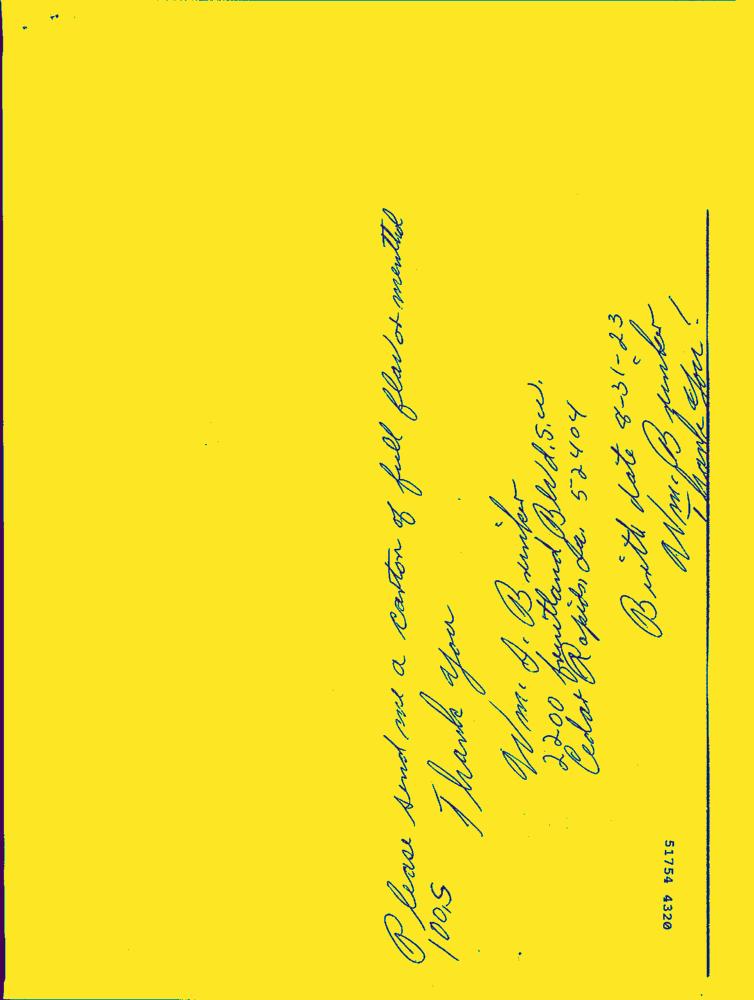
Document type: Hand-Written